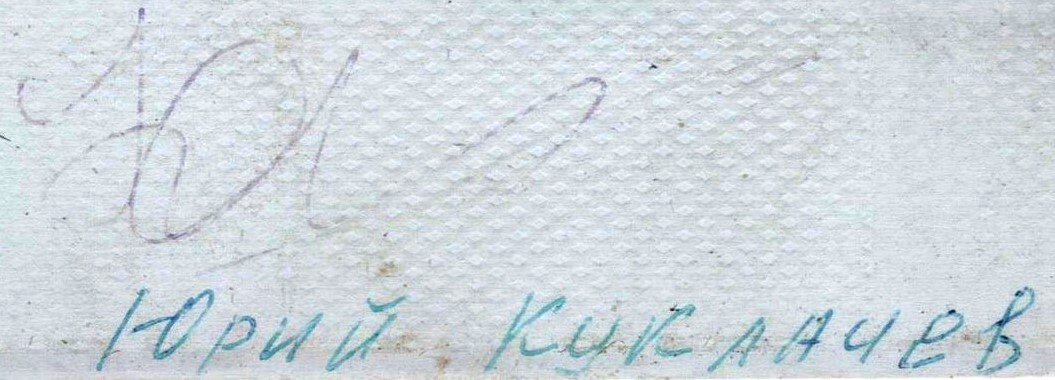
Signature of: yury kuklachyov